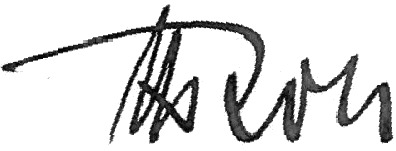
Signature of: vladimír jiří rott